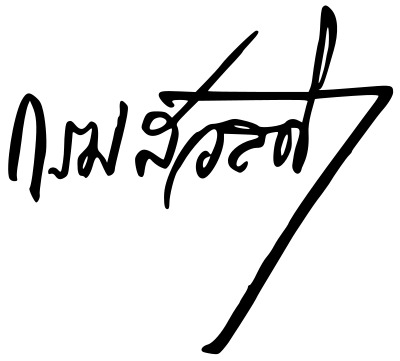
Signature of: svasti sobhana